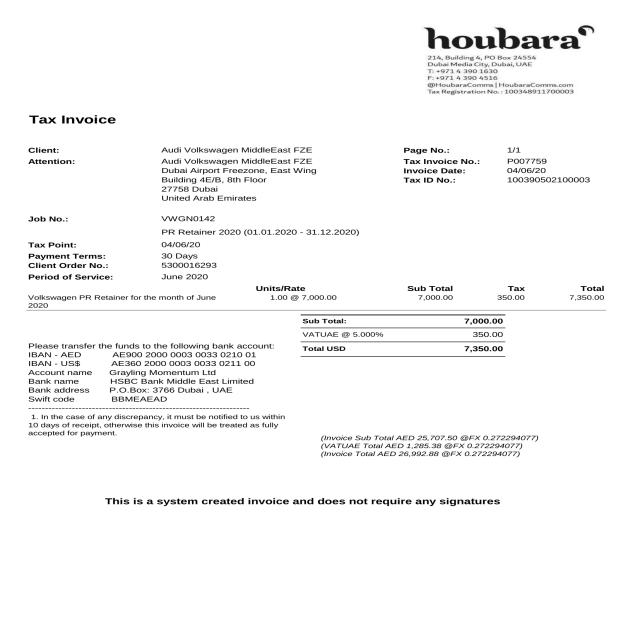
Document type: Invoice